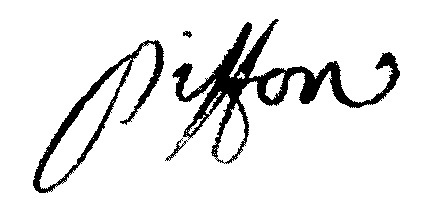
Signature of: pierre piffon